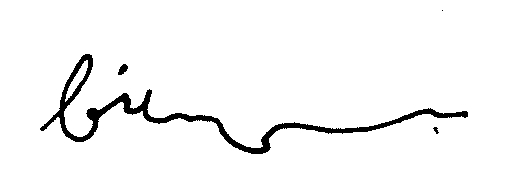
Signature of: enrico baj